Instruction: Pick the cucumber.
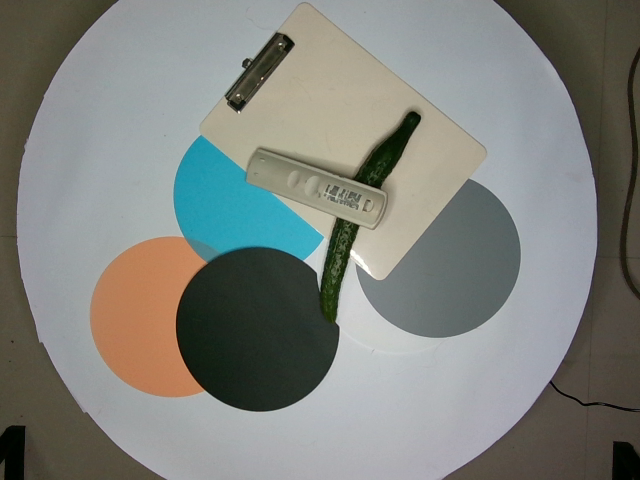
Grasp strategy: vertical